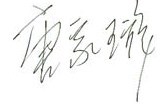
Signature of: tang jiaxuan